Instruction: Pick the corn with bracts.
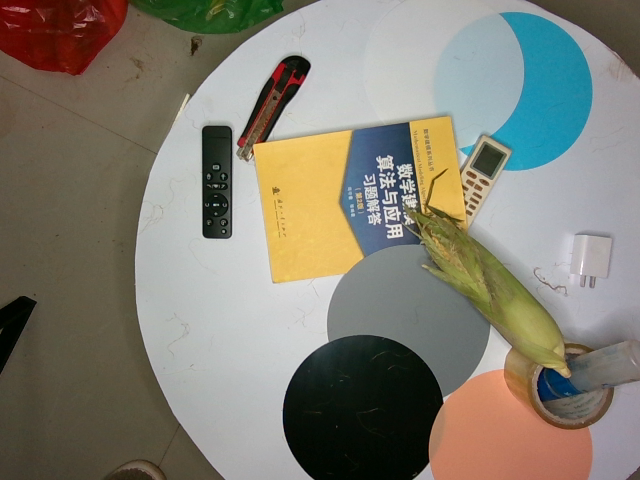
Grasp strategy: vertical